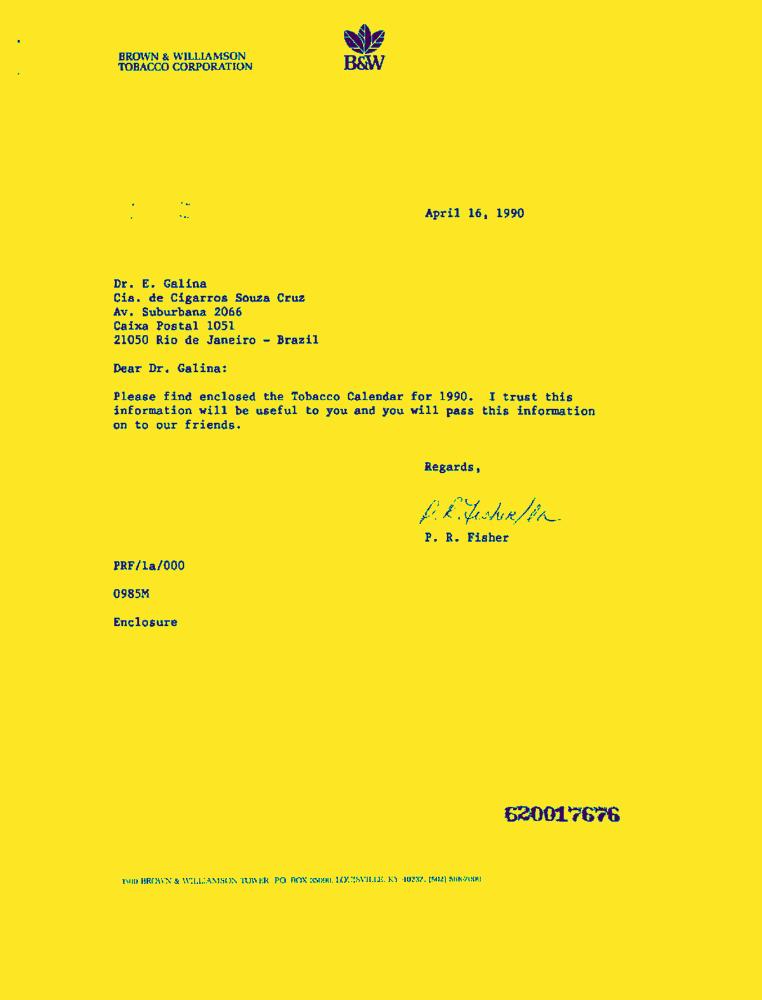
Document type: Letter-Doc